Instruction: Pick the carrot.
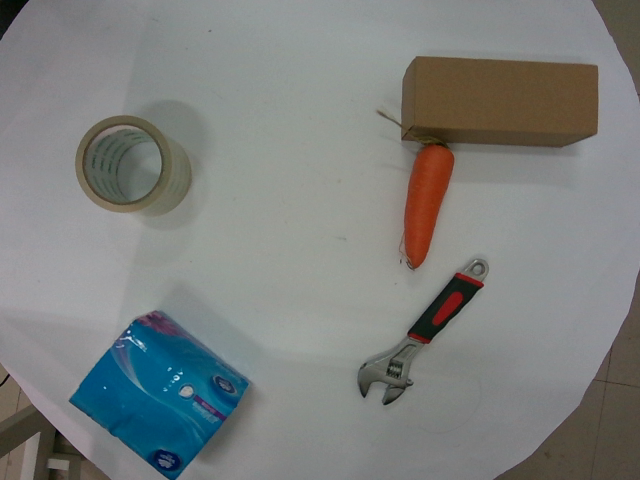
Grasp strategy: vertical